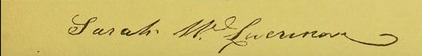
Signature of: sarah white livermore